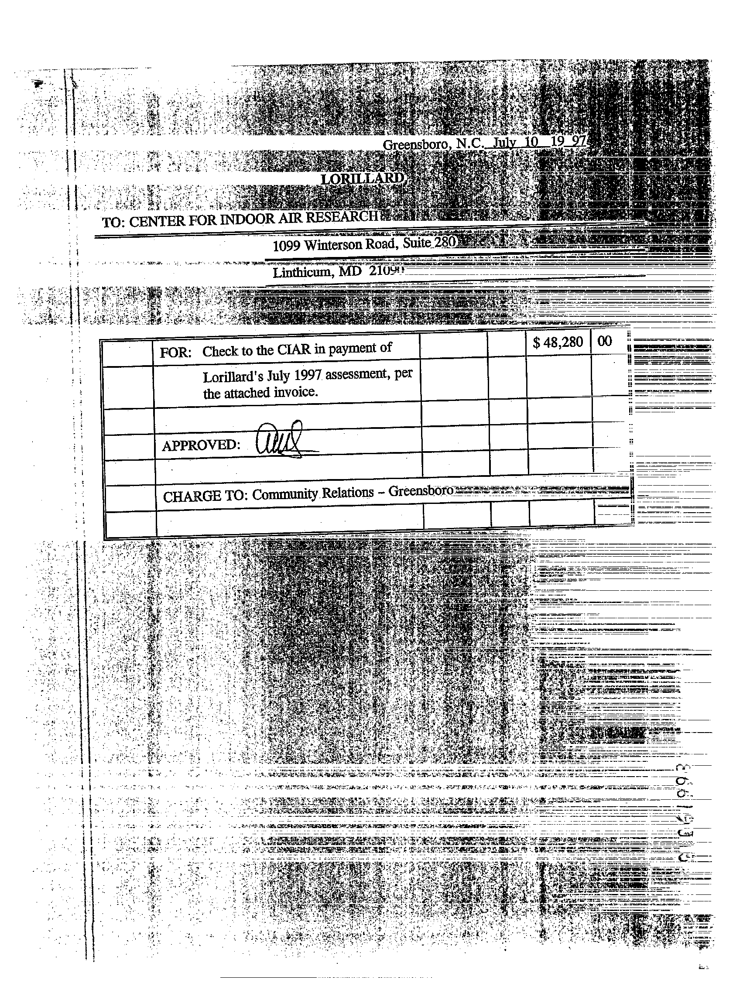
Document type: Invoice